Question: What is the filing due date as per the document?
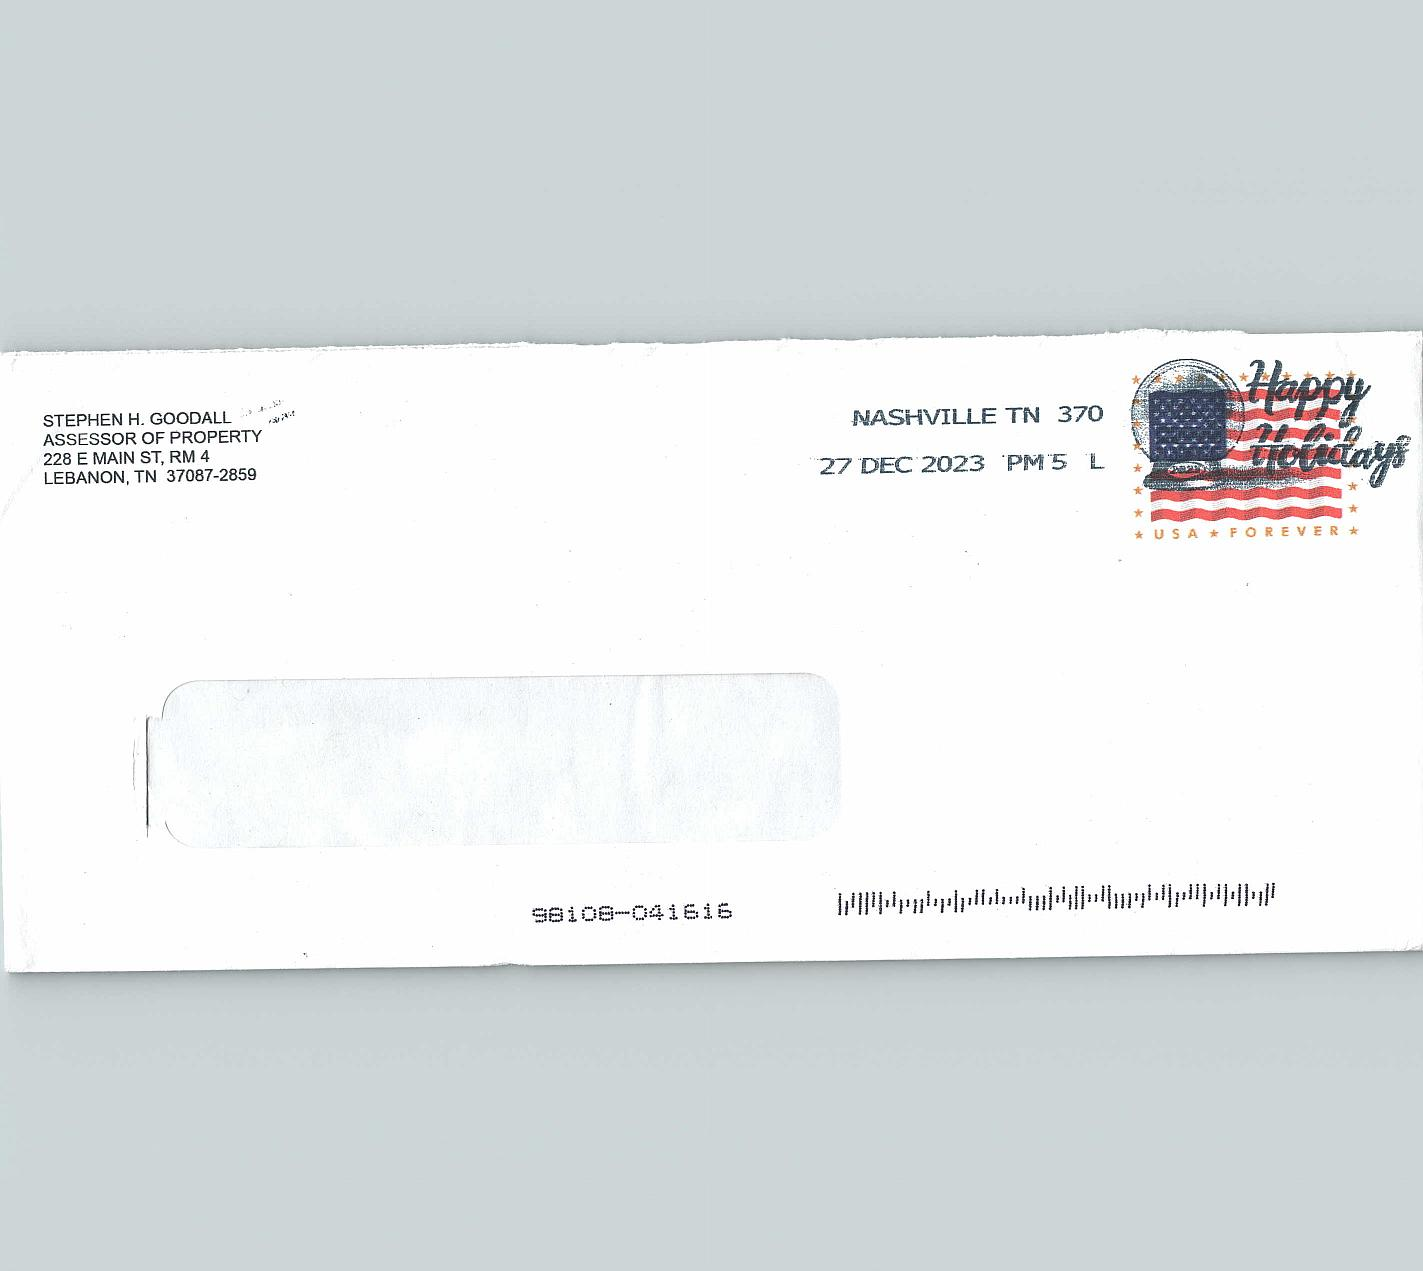
Answer: "27-Dec-23"